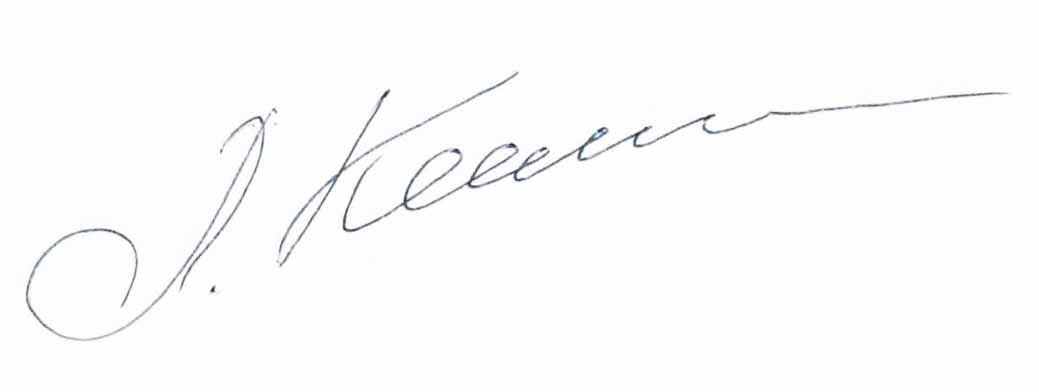
Signature of: lyudmila narbekova